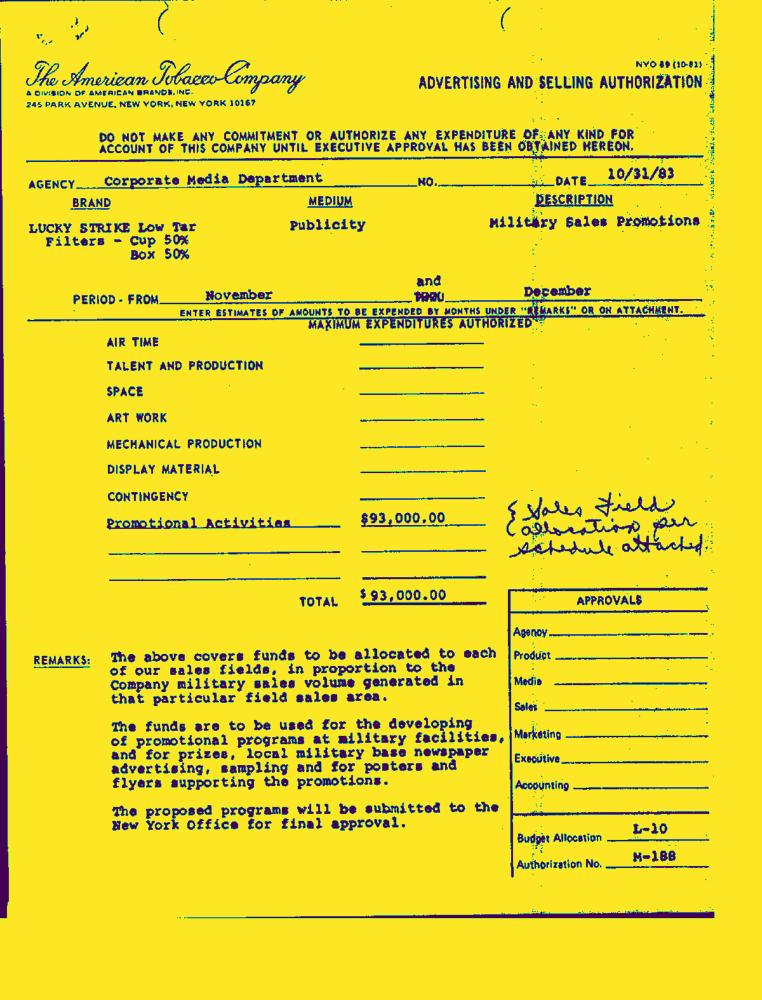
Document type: Invoice-Doc